Question: What might the diagnosis be?
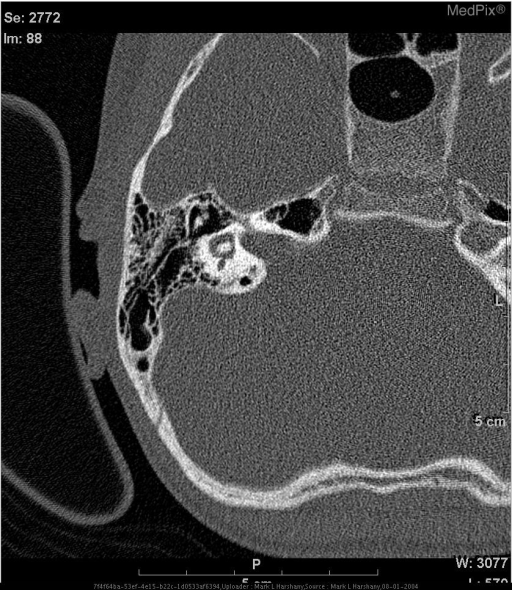
Answer: The possible diagnosis includes Mondini Deformity.
Large vestibular aqueduct syndrome (can be isolated only to vestibular aqueduct or can be associated with cochlear and vestibular dysplasia)
Cochlear hypoplasia (associated with one large cavity between coclea and vestibule)
Michel's Aplasia (complete lack of formation.  Cock's Deformity).
Pendred syndrome..